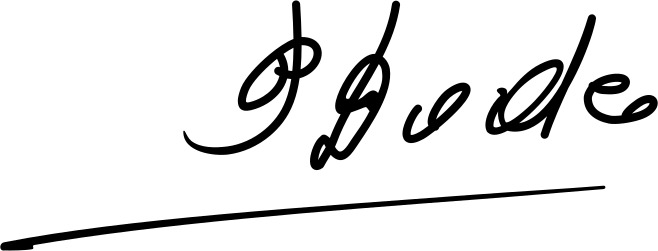
Signature of: petro dode